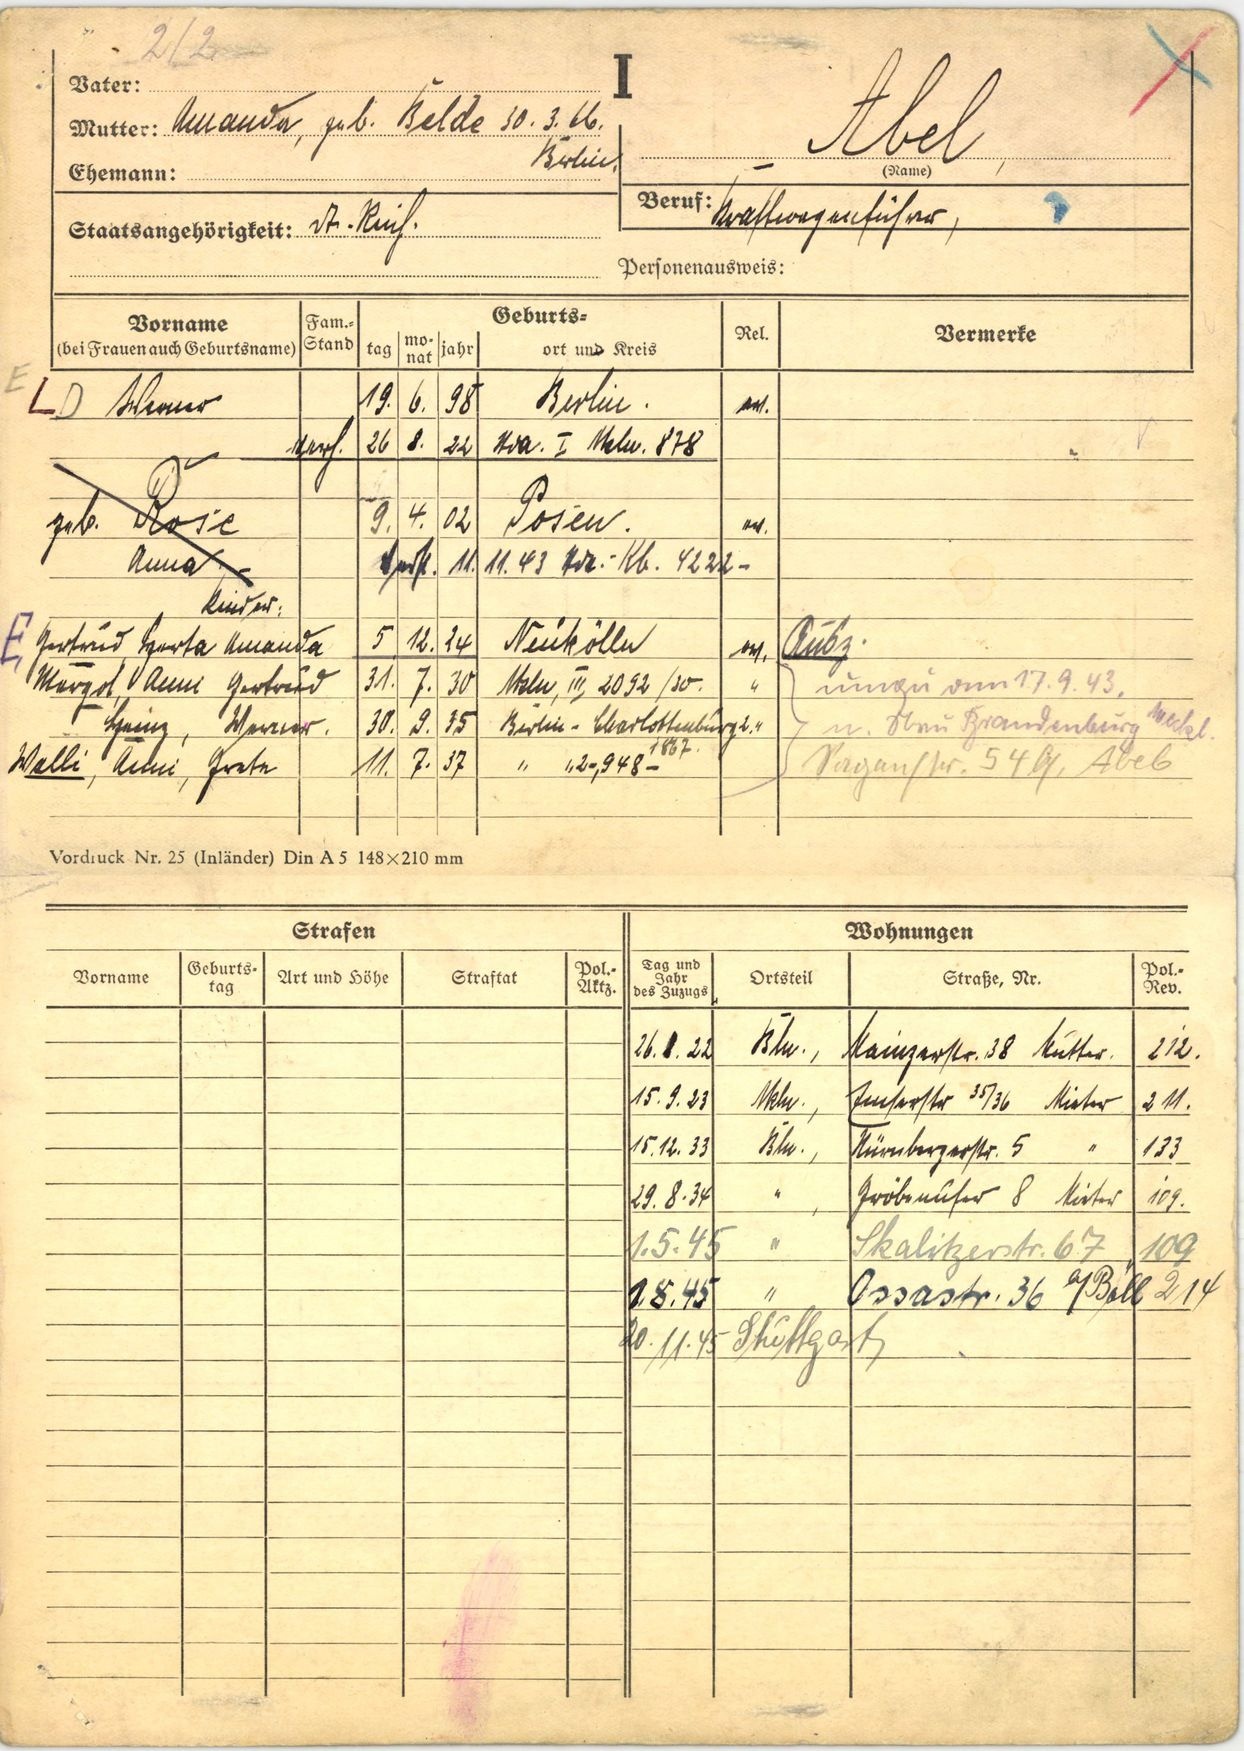
Abel